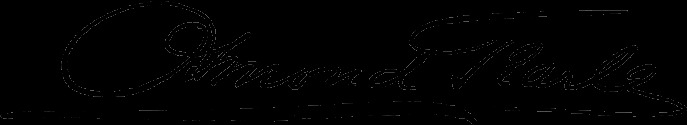
Signature of: osmond tearle